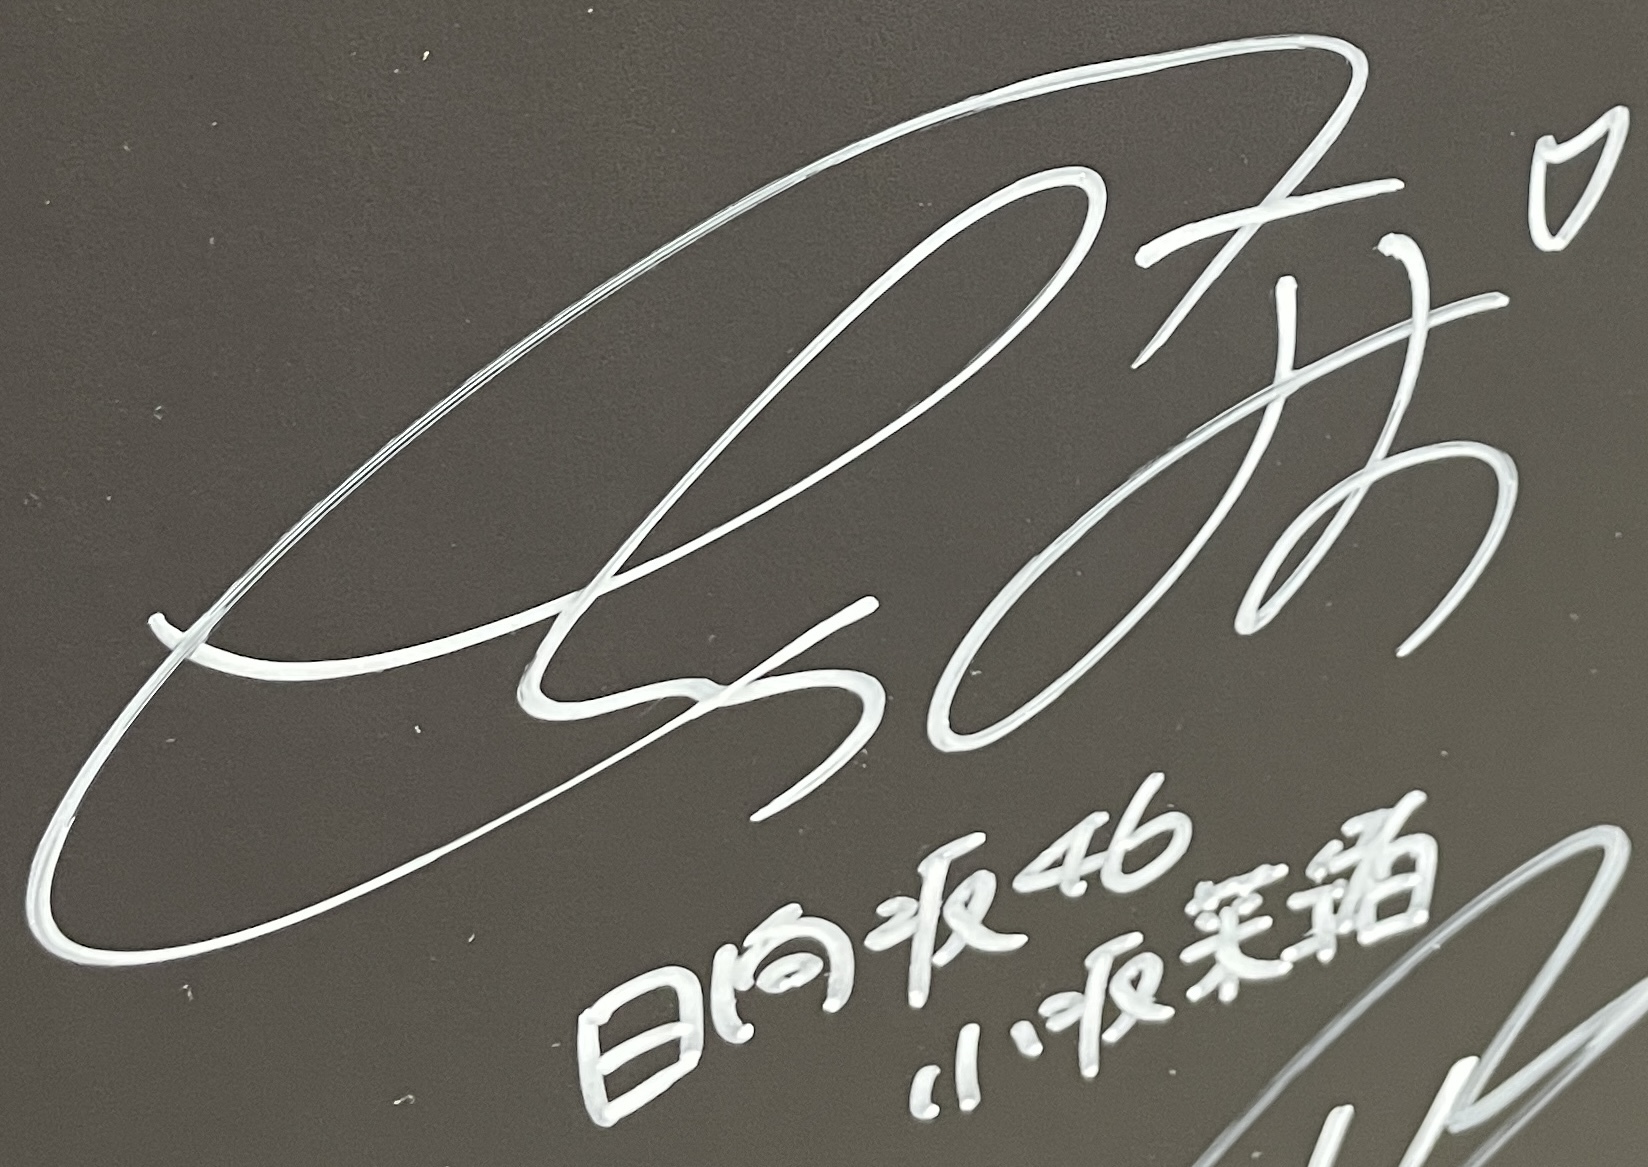
Signature of: nao kosaka